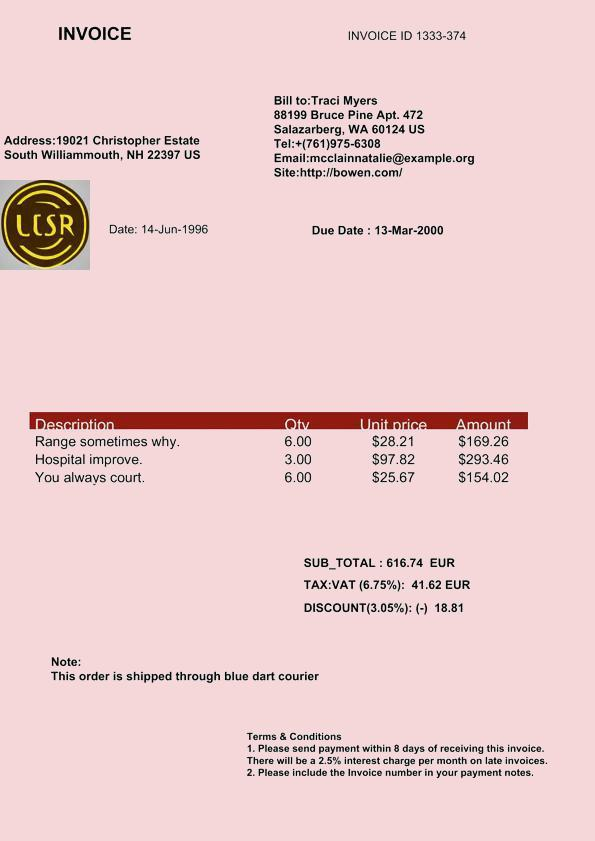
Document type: Invoice